Question: How is the property described in the document?
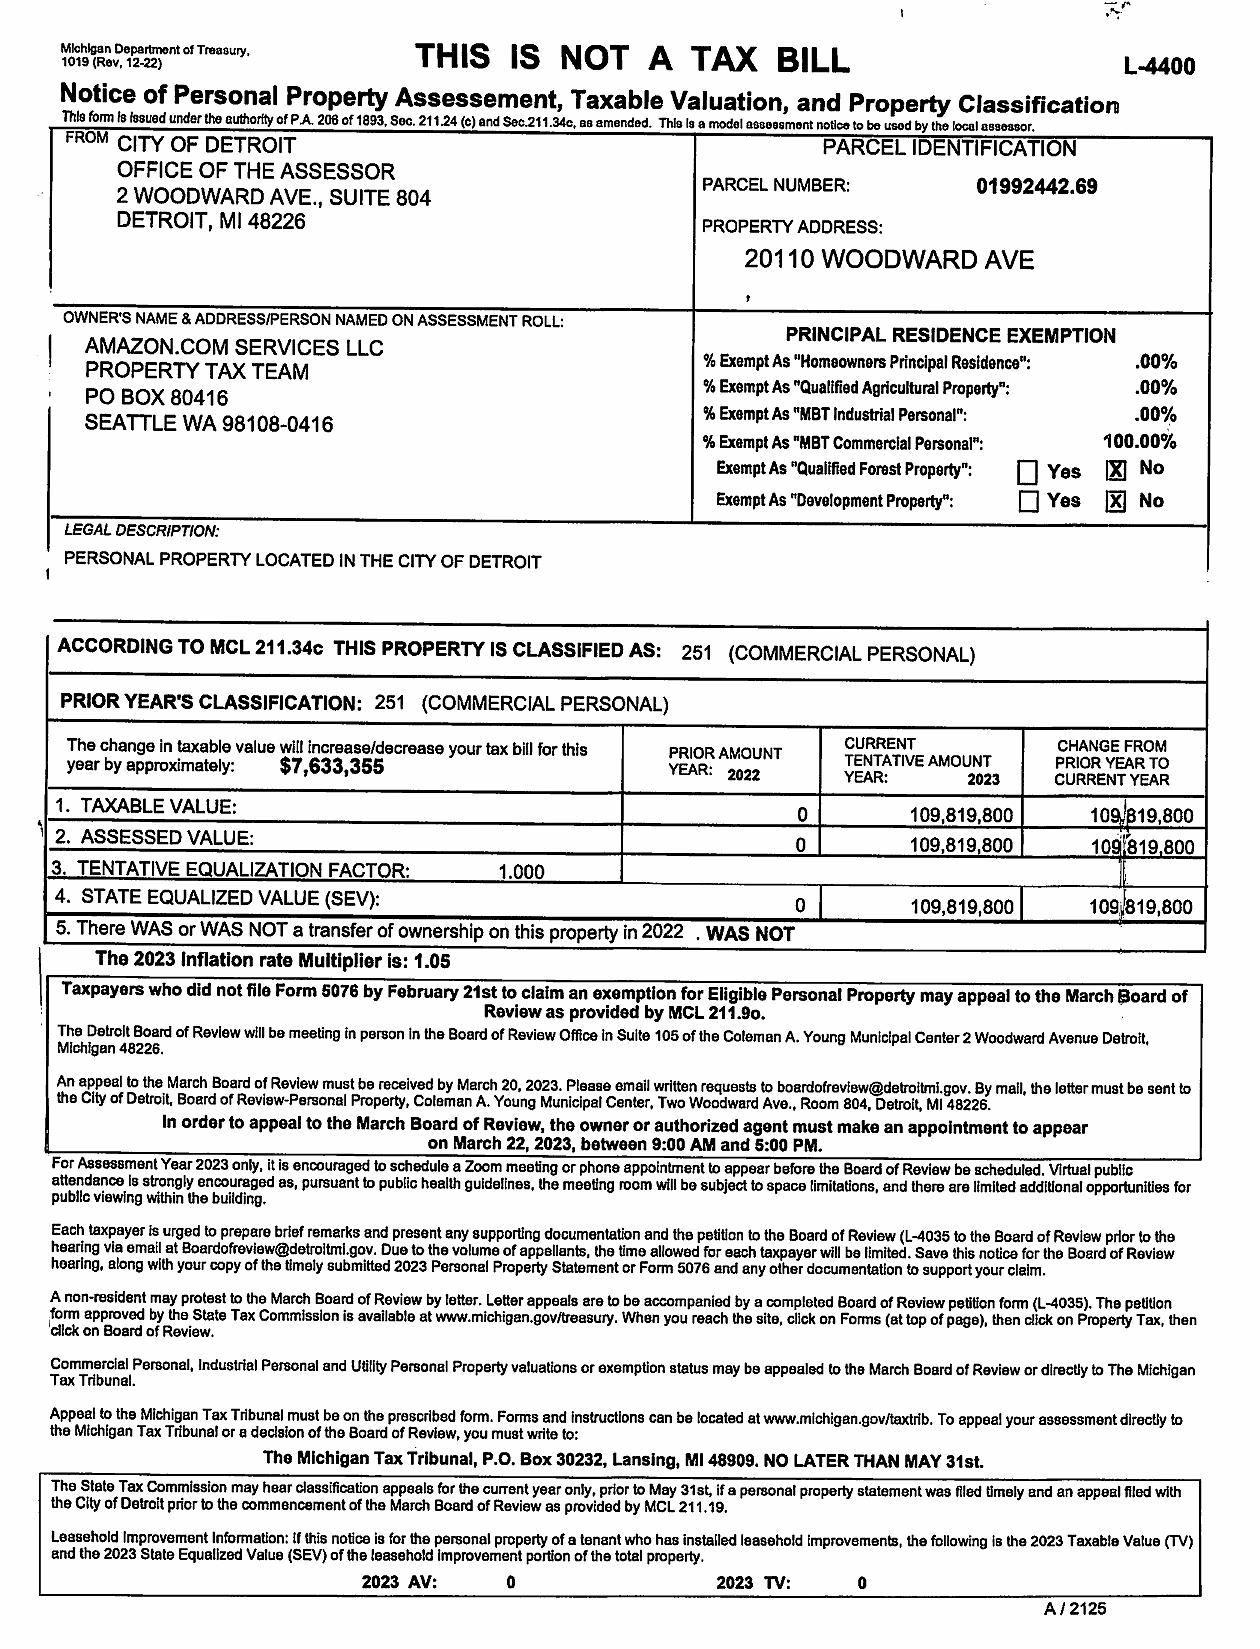
Answer: "PERSONAL PROPERTY LOCATED IN THE CITY OF DETROIT"